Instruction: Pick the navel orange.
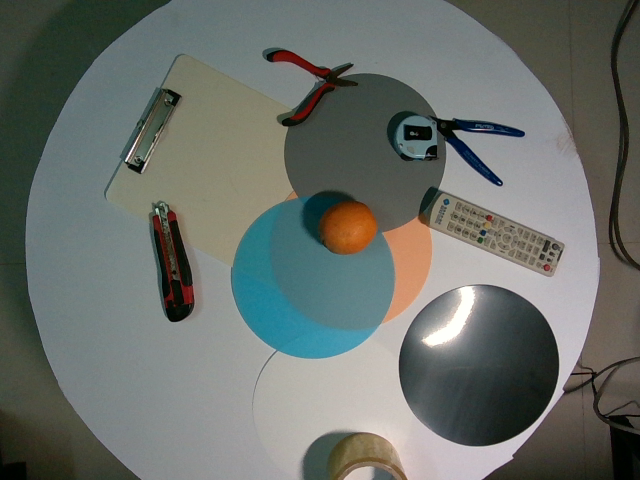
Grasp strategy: vertical